Retrieve the amount in words, amount in figures, name of the payee, date on the cheque, and the bank name from the image.
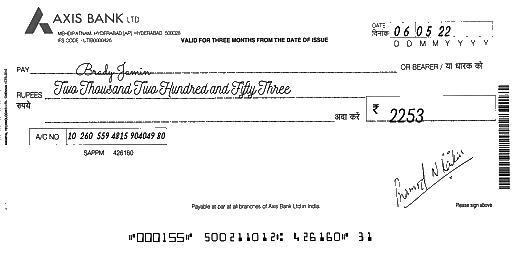
amt_in_words: Two Thousand Two Hundred and Fifty Three
amt_in_figures: 2253
payee_name: Brady Jamin
bank_name: AXIS BANK
cheque_date: 06/05/22